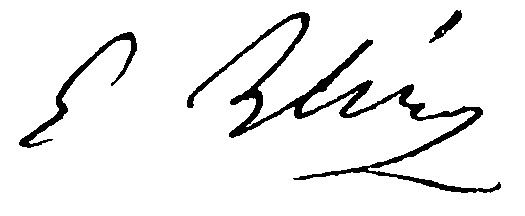
Signature of: eugène blery